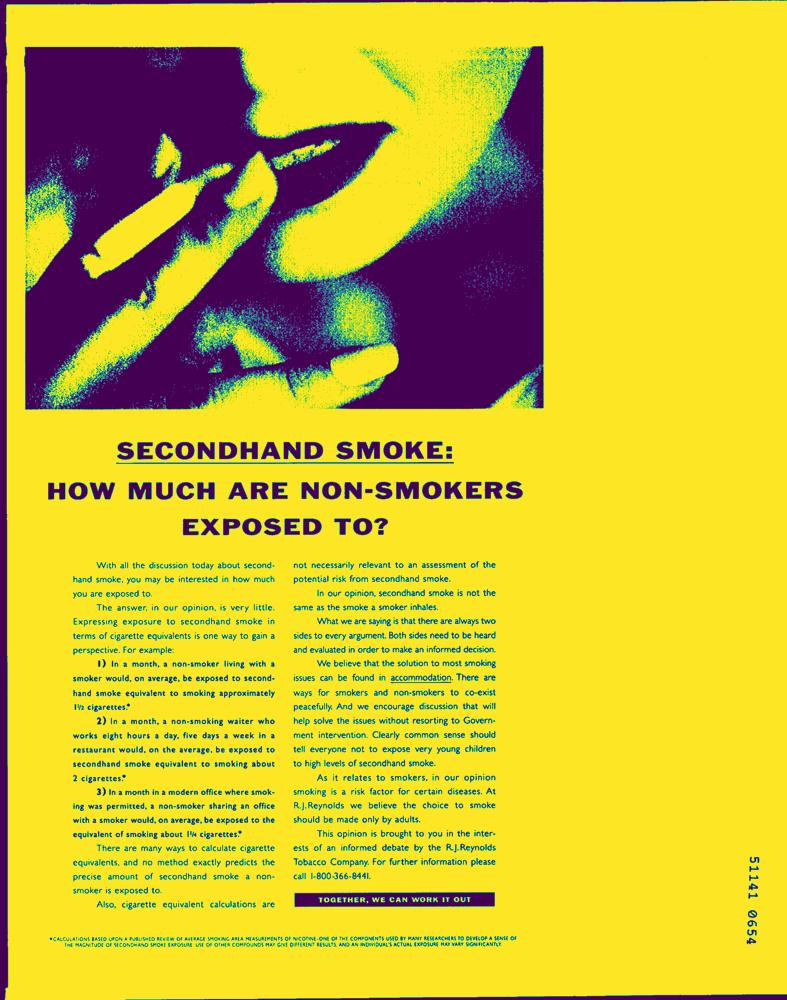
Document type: AD